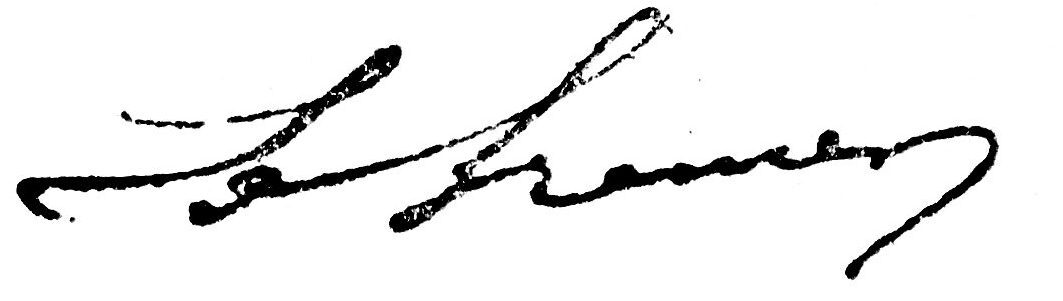
Signature of: édouard grenier